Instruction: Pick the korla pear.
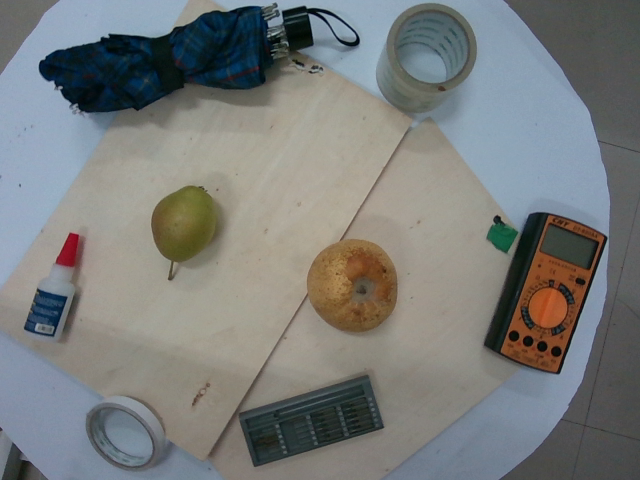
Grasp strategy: vertical